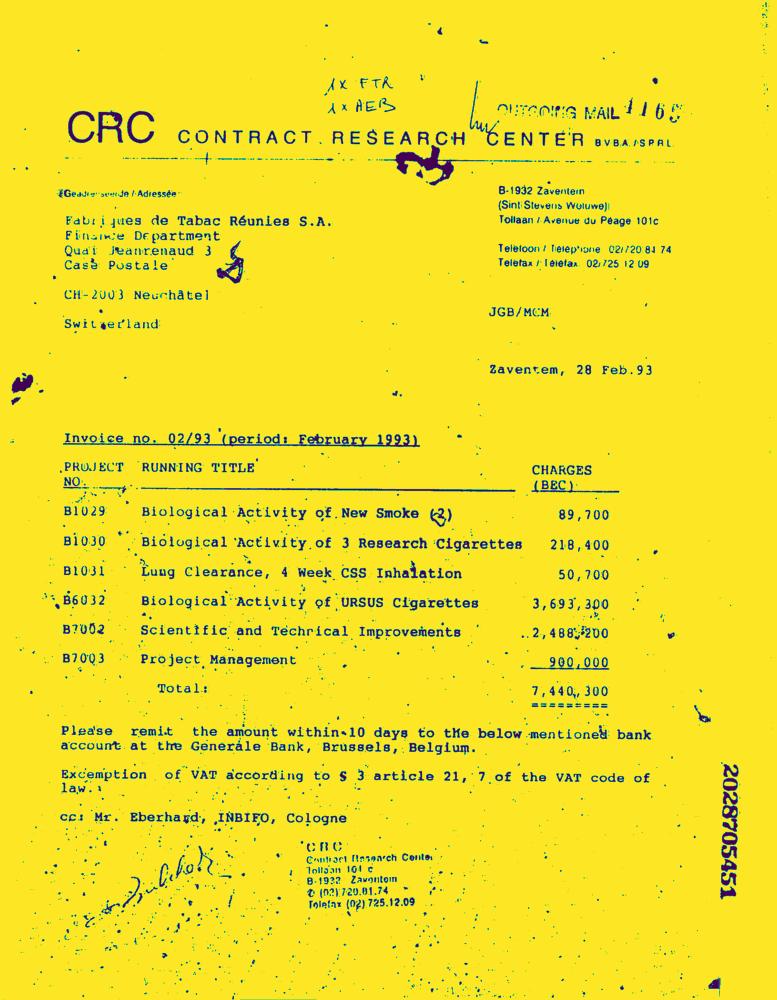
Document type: Invoice-Doc